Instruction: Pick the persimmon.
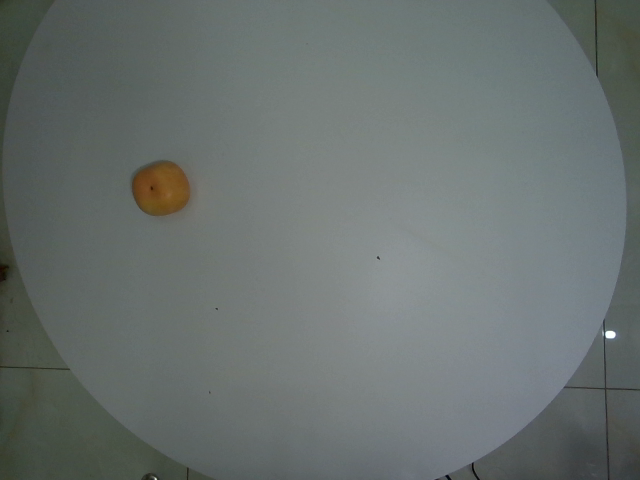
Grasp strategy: vertical